Question: Explain the disease:
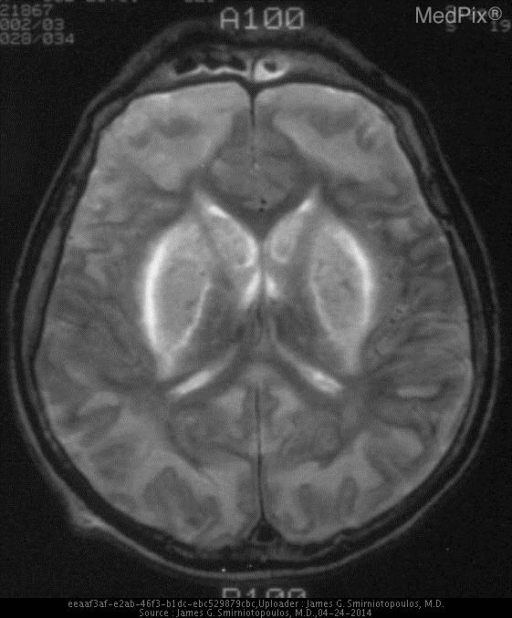
Answer: The disease is discussed as: Each year, more than 2000 people in the US have methanol toxicity. Methanol is found in Winter Windshield Washer fluid, as a solvent (for shellac, etc.), and in some household cleaners.  Also called "wood alcohol", as little as 30 - 100 ml may cause toxicity.  Yet there are survivors of ingestions of up to 500 ml .

Methanol Toxicity may be due to metabolism of MeOH into formates (e.g. formaldehyde and formic acid).

MeOH causes direct retinal toxicity and ocular (not cortical) blindness.

MeOH may also causes hemorrhagic necrosis of the lateral lenticular nucleus (putamen).

Tx: IV Ethanol, fomepizole (alcohol dehydrogenase inhibitor), dialysis

PMID: 11145199 PMID: 10911425 PMID: 10738494 PMID: 8418579
http://content.nejm.org/cgi/content/short/344/6/424

http://www.embbs.com/cr/alc/alc6.html